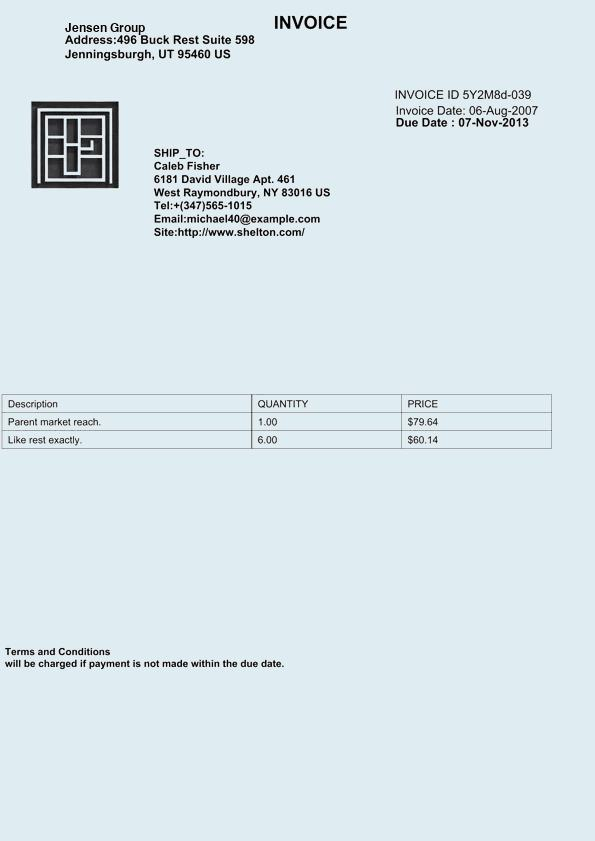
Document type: Invoice